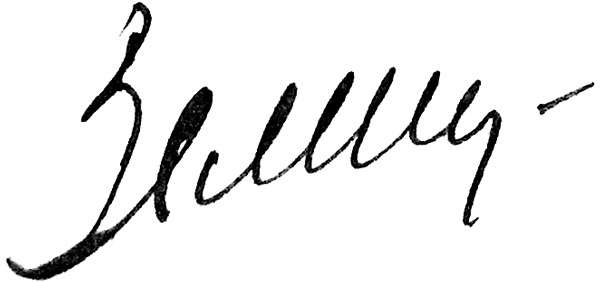
Signature of: q54912777